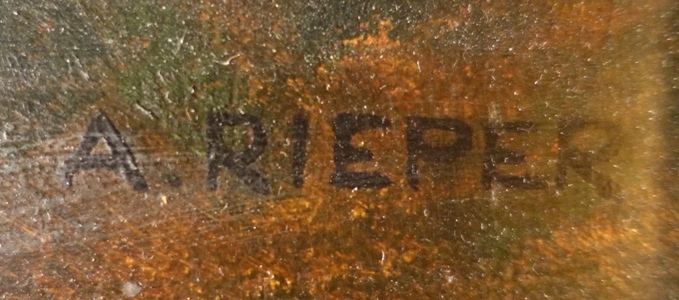
Signature of: august rieper